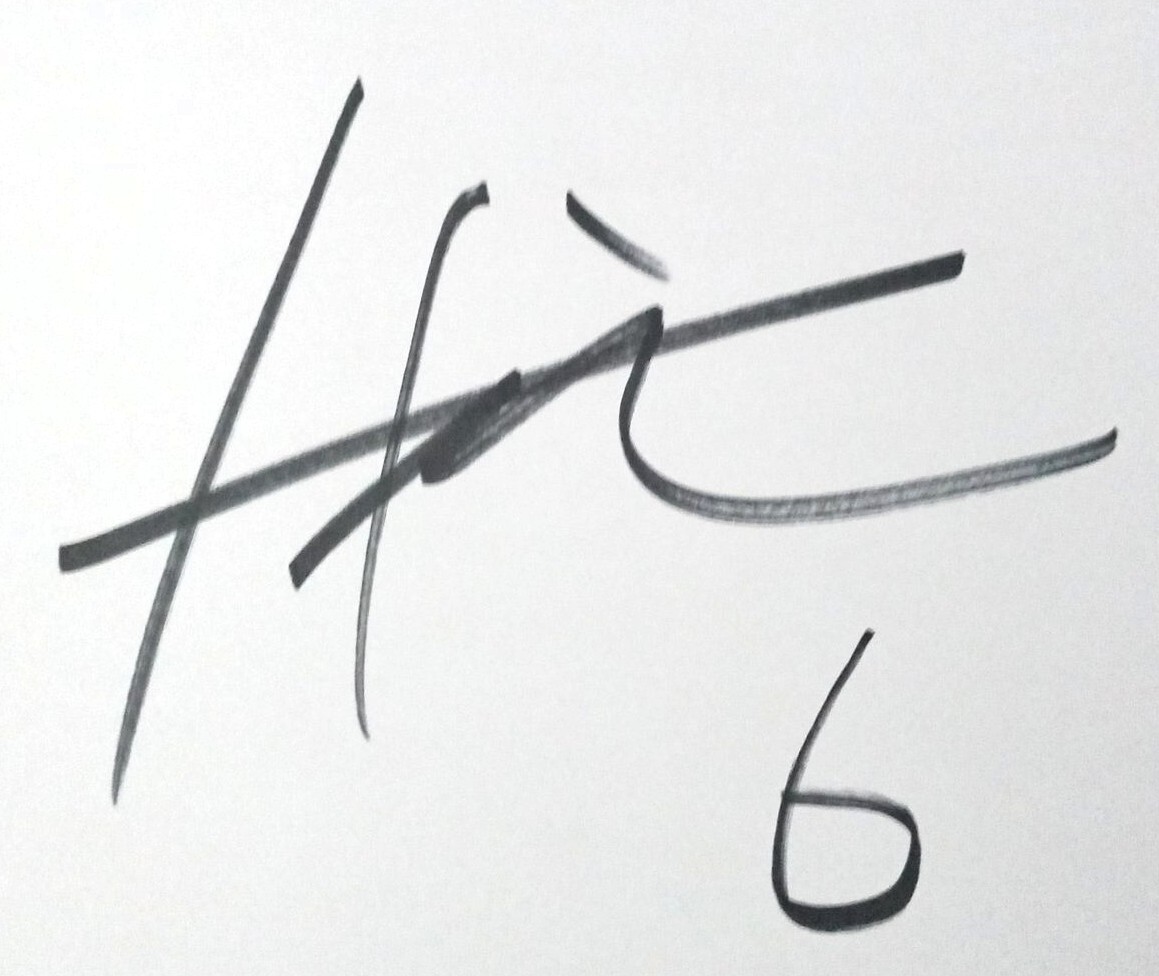
Signature of: hiroto morooka